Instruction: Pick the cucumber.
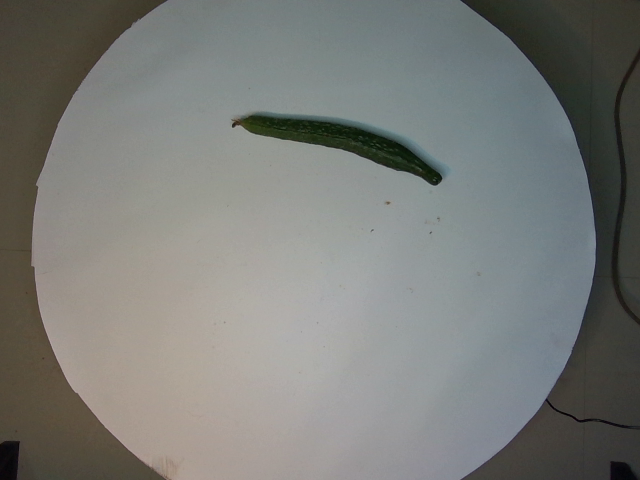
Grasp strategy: vertical